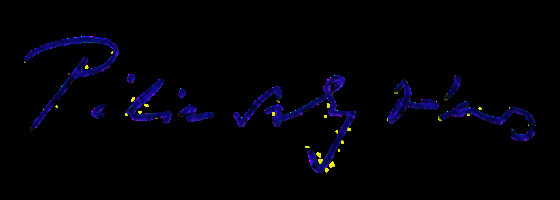
Signature of: jános pilinszky